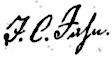
Signature of: johann christian jahn